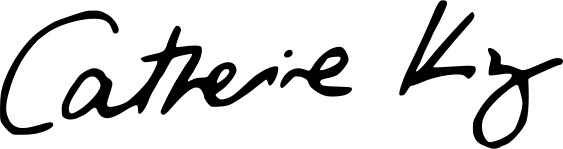
Signature of: catherine king